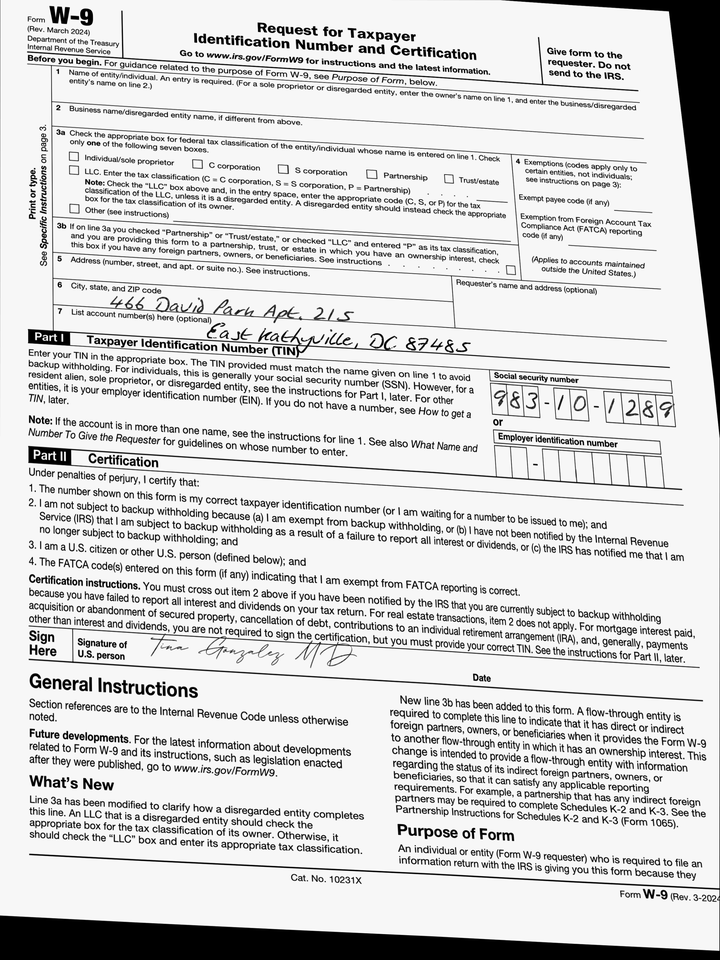
adr1: 466 David Park Apt. 215
adr2: East Kathyville, DC 87485
cbx: no
ssn: 983101289